Question: What appears to be the issue?
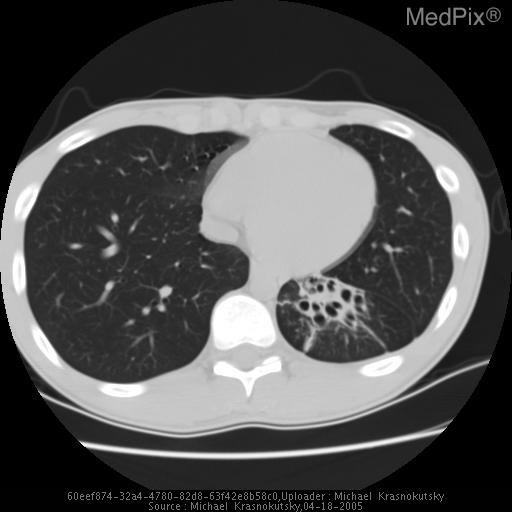
Answer: The findings suggest •  Chest radiograph demonstrates opacity in LLL.   Thin slice CT with IV contrast in arterial phase demonstrates no abnormal vessels extending to this consolidation to indicate that this may be a sequestration.

•  A repeat chest radiograph and a CT after 10 day antibiotic therapy demonstrates partial resolution of retrocardiac opacity.  CT shows segmental bronchiectasis most likely resulting from numerous prior infections.. Patient was rescanned after 10 days of antibiotic treatment and respiratory therapy.  Axial CT in lung window demonstrates clearance of intrabronchial material and dilated bronchial tree consistent with bronchiectasis.. The patient might have a history of 15 year old boy, air evacuated from Japan with a history of recurrent productive cough..